Extract the amount written in words, the amount in digits, the name of the payee, the date on the cheque, and the bank's name from the image.
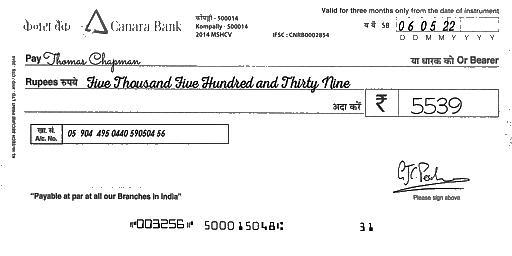
amt_in_words: Five Thousand Five Hundred and Thirty Nine
amt_in_figures: 5539
payee_name: Thomas Chapman
bank_name: Canara Bank
cheque_date: 06/05/22